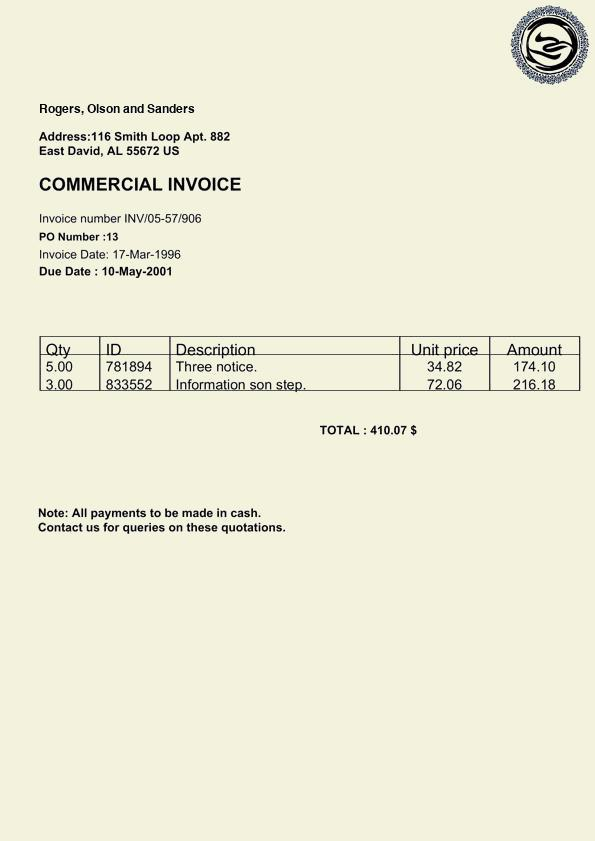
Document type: Invoice